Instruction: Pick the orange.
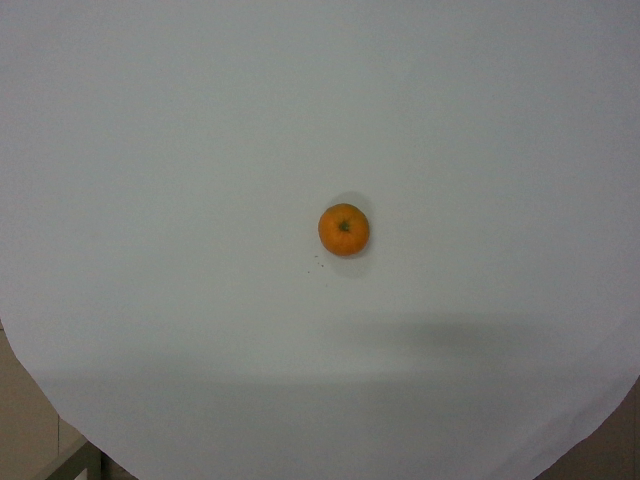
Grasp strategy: vertical